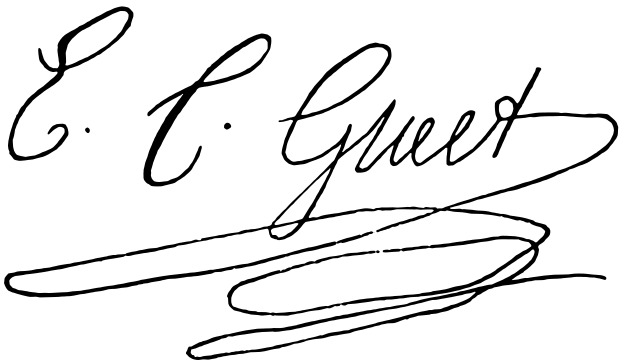
Signature of: edmond charles genêt